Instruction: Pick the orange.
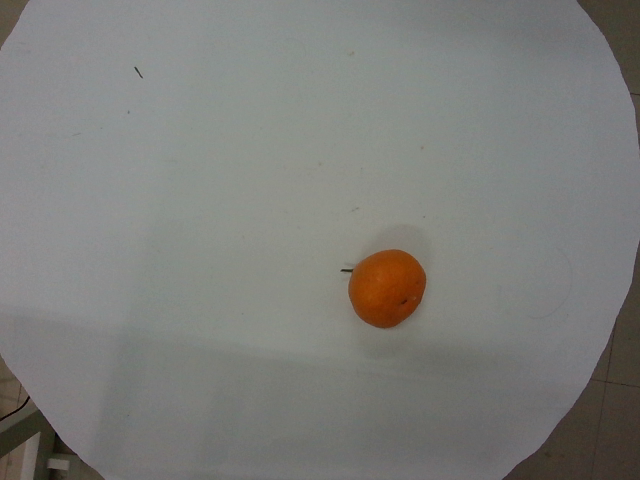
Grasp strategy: vertical